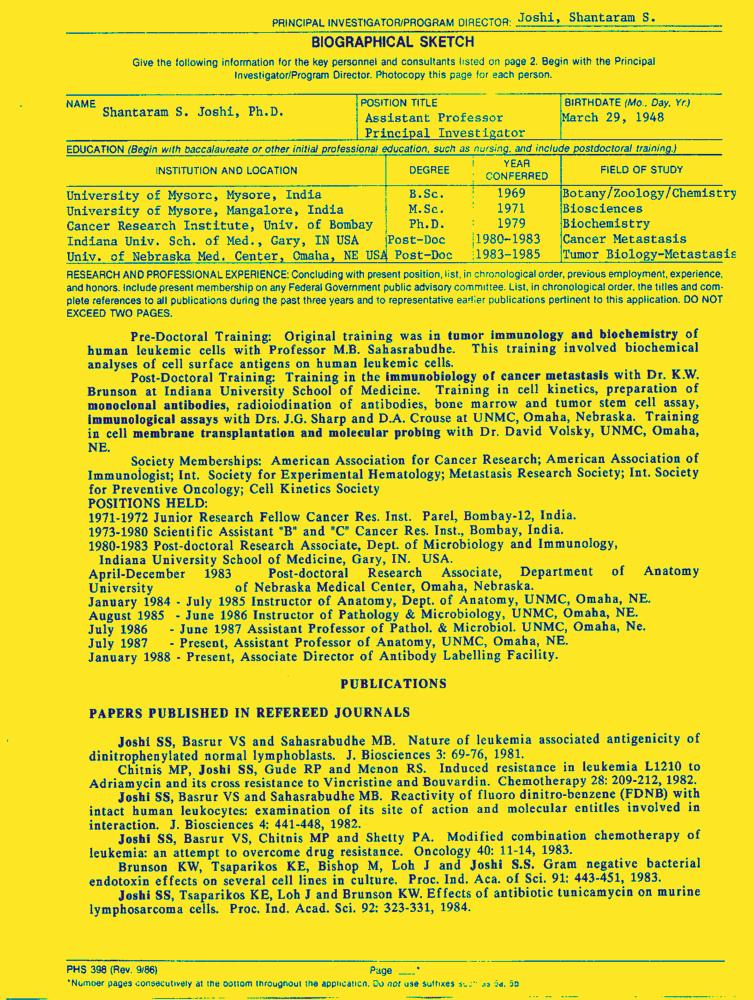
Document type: Resume-Doc